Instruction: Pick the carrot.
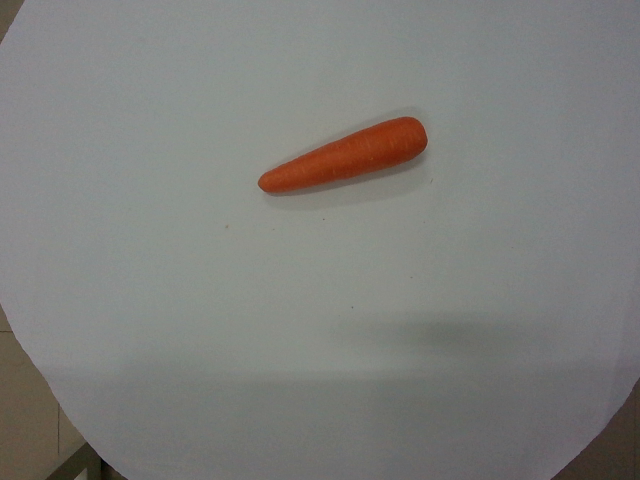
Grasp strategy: vertical